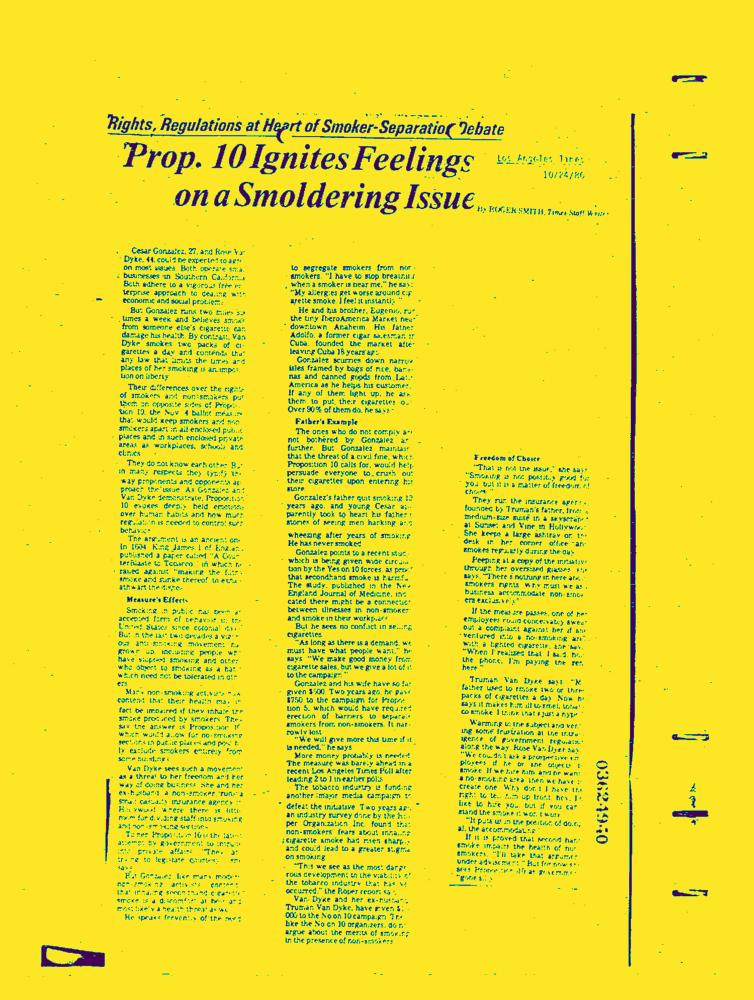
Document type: News-Article